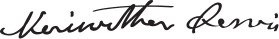
Signature of: meriwether lewis